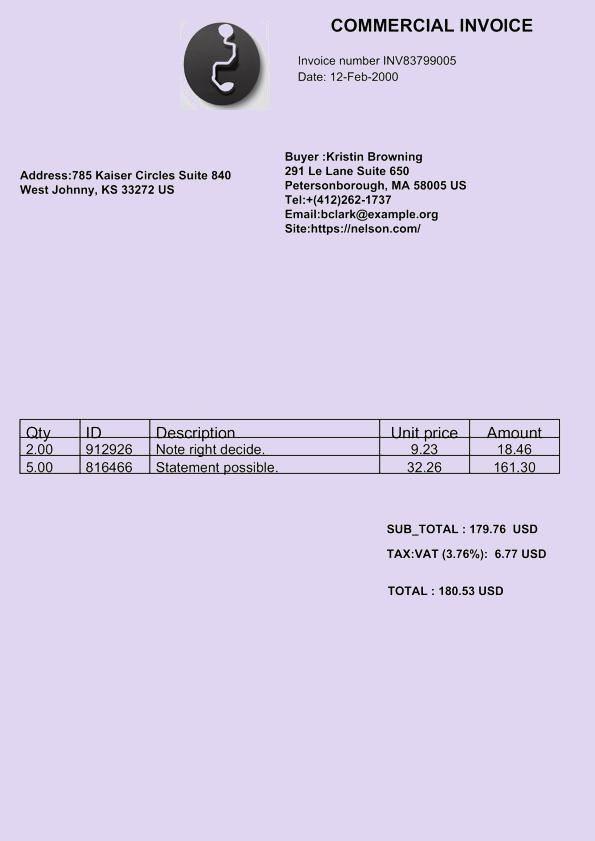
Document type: Invoice